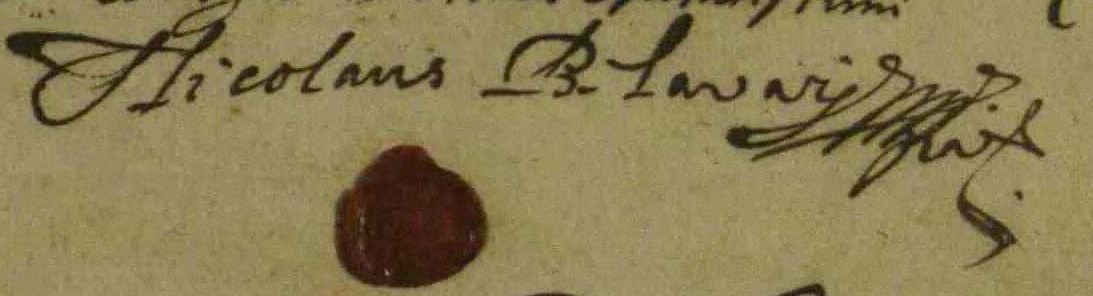
Signature of: miklós bélaváry